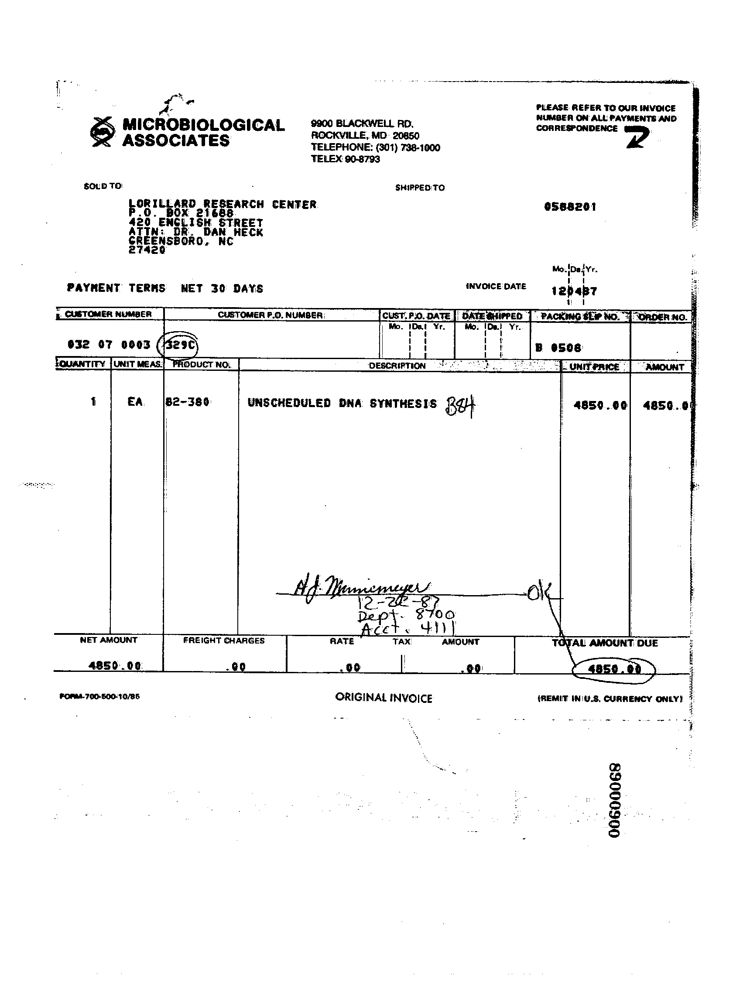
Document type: Invoice